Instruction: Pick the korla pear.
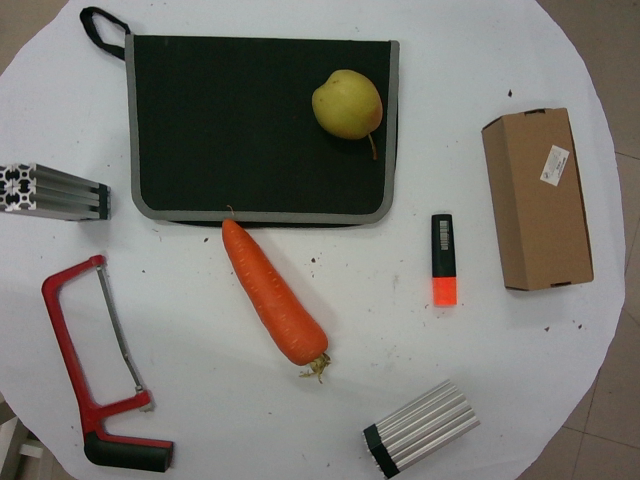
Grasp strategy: vertical